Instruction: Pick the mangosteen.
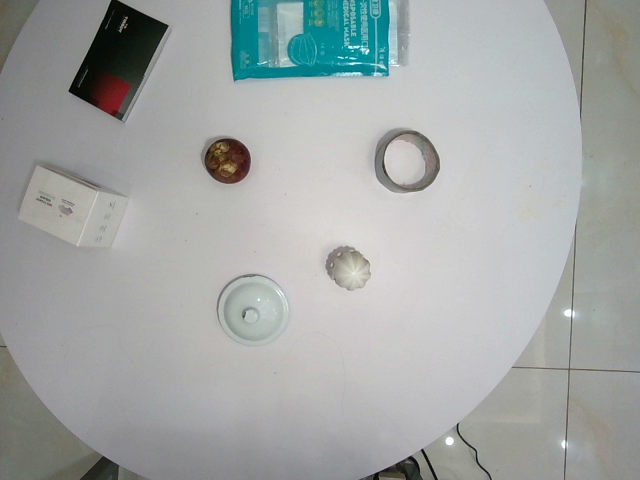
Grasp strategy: vertical